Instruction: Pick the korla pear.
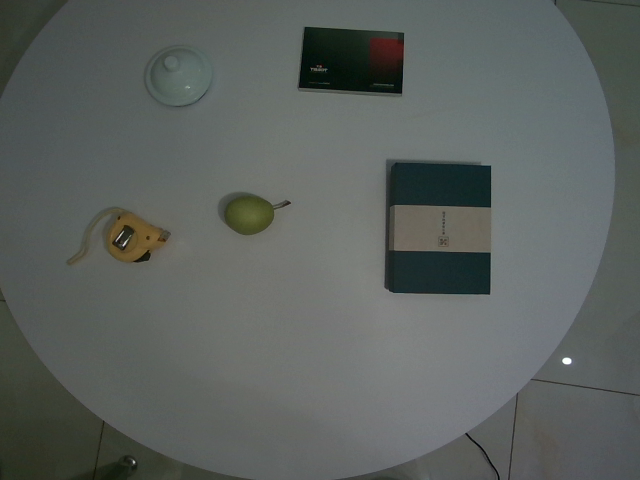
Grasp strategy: vertical